Question: What is the potential diagnosis?
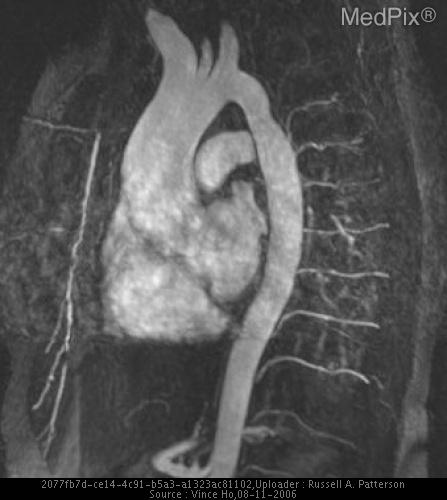
Answer: The possible diagnosis includes Ascending Aortic Dilatation:
1) Atheroscloerosis
2) Aortic valvular disease (stenosis and/or insufficiency
3) Collagen vascular disease (e.g. Marfan syndrome)
4) Mycotic aneurysm
5) Aortic dissection.